Question: In what way does the history help explain the case?
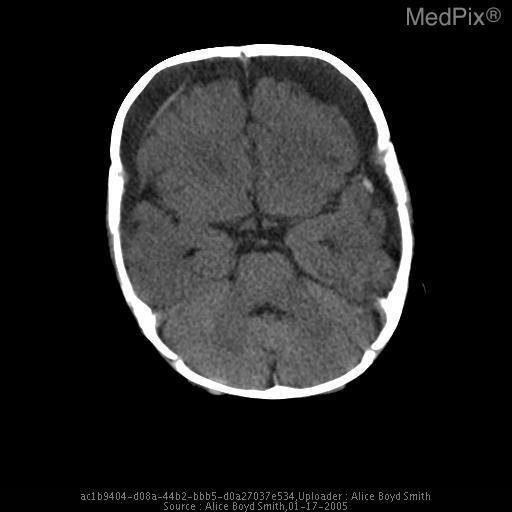
Answer: The patient's history of 5 month old female brought to ER with lethargy.  Imaging request stated "hypoglycemia." is key in understanding the case.